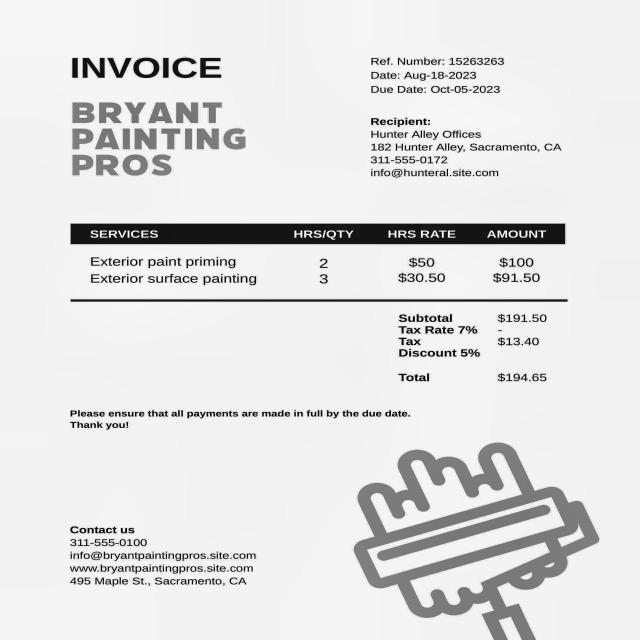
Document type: Invoice